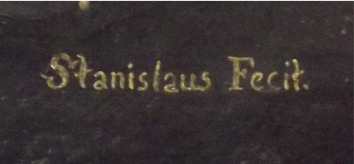
Signature of: estanislau luís antónio